Question: What jurisdiction, city, or county is the document associated with?
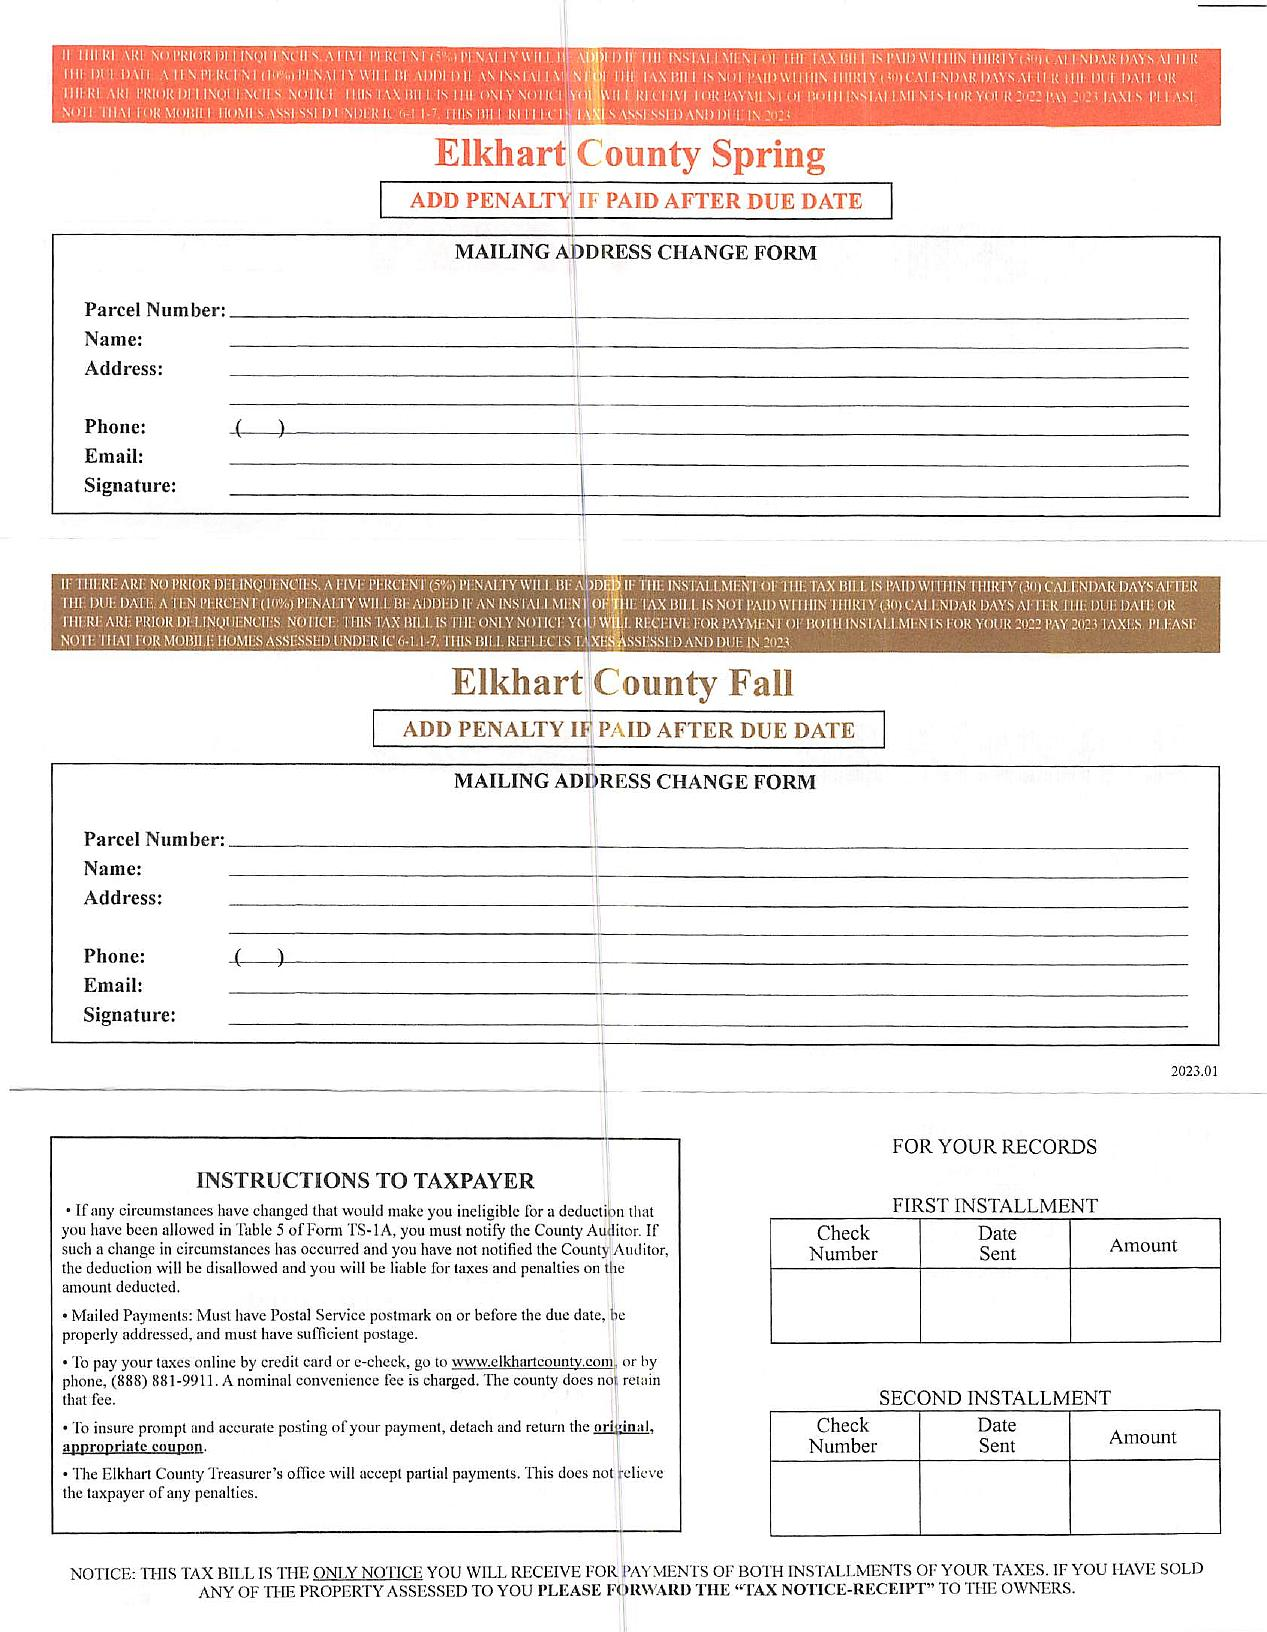
Answer: "Elkhart County"